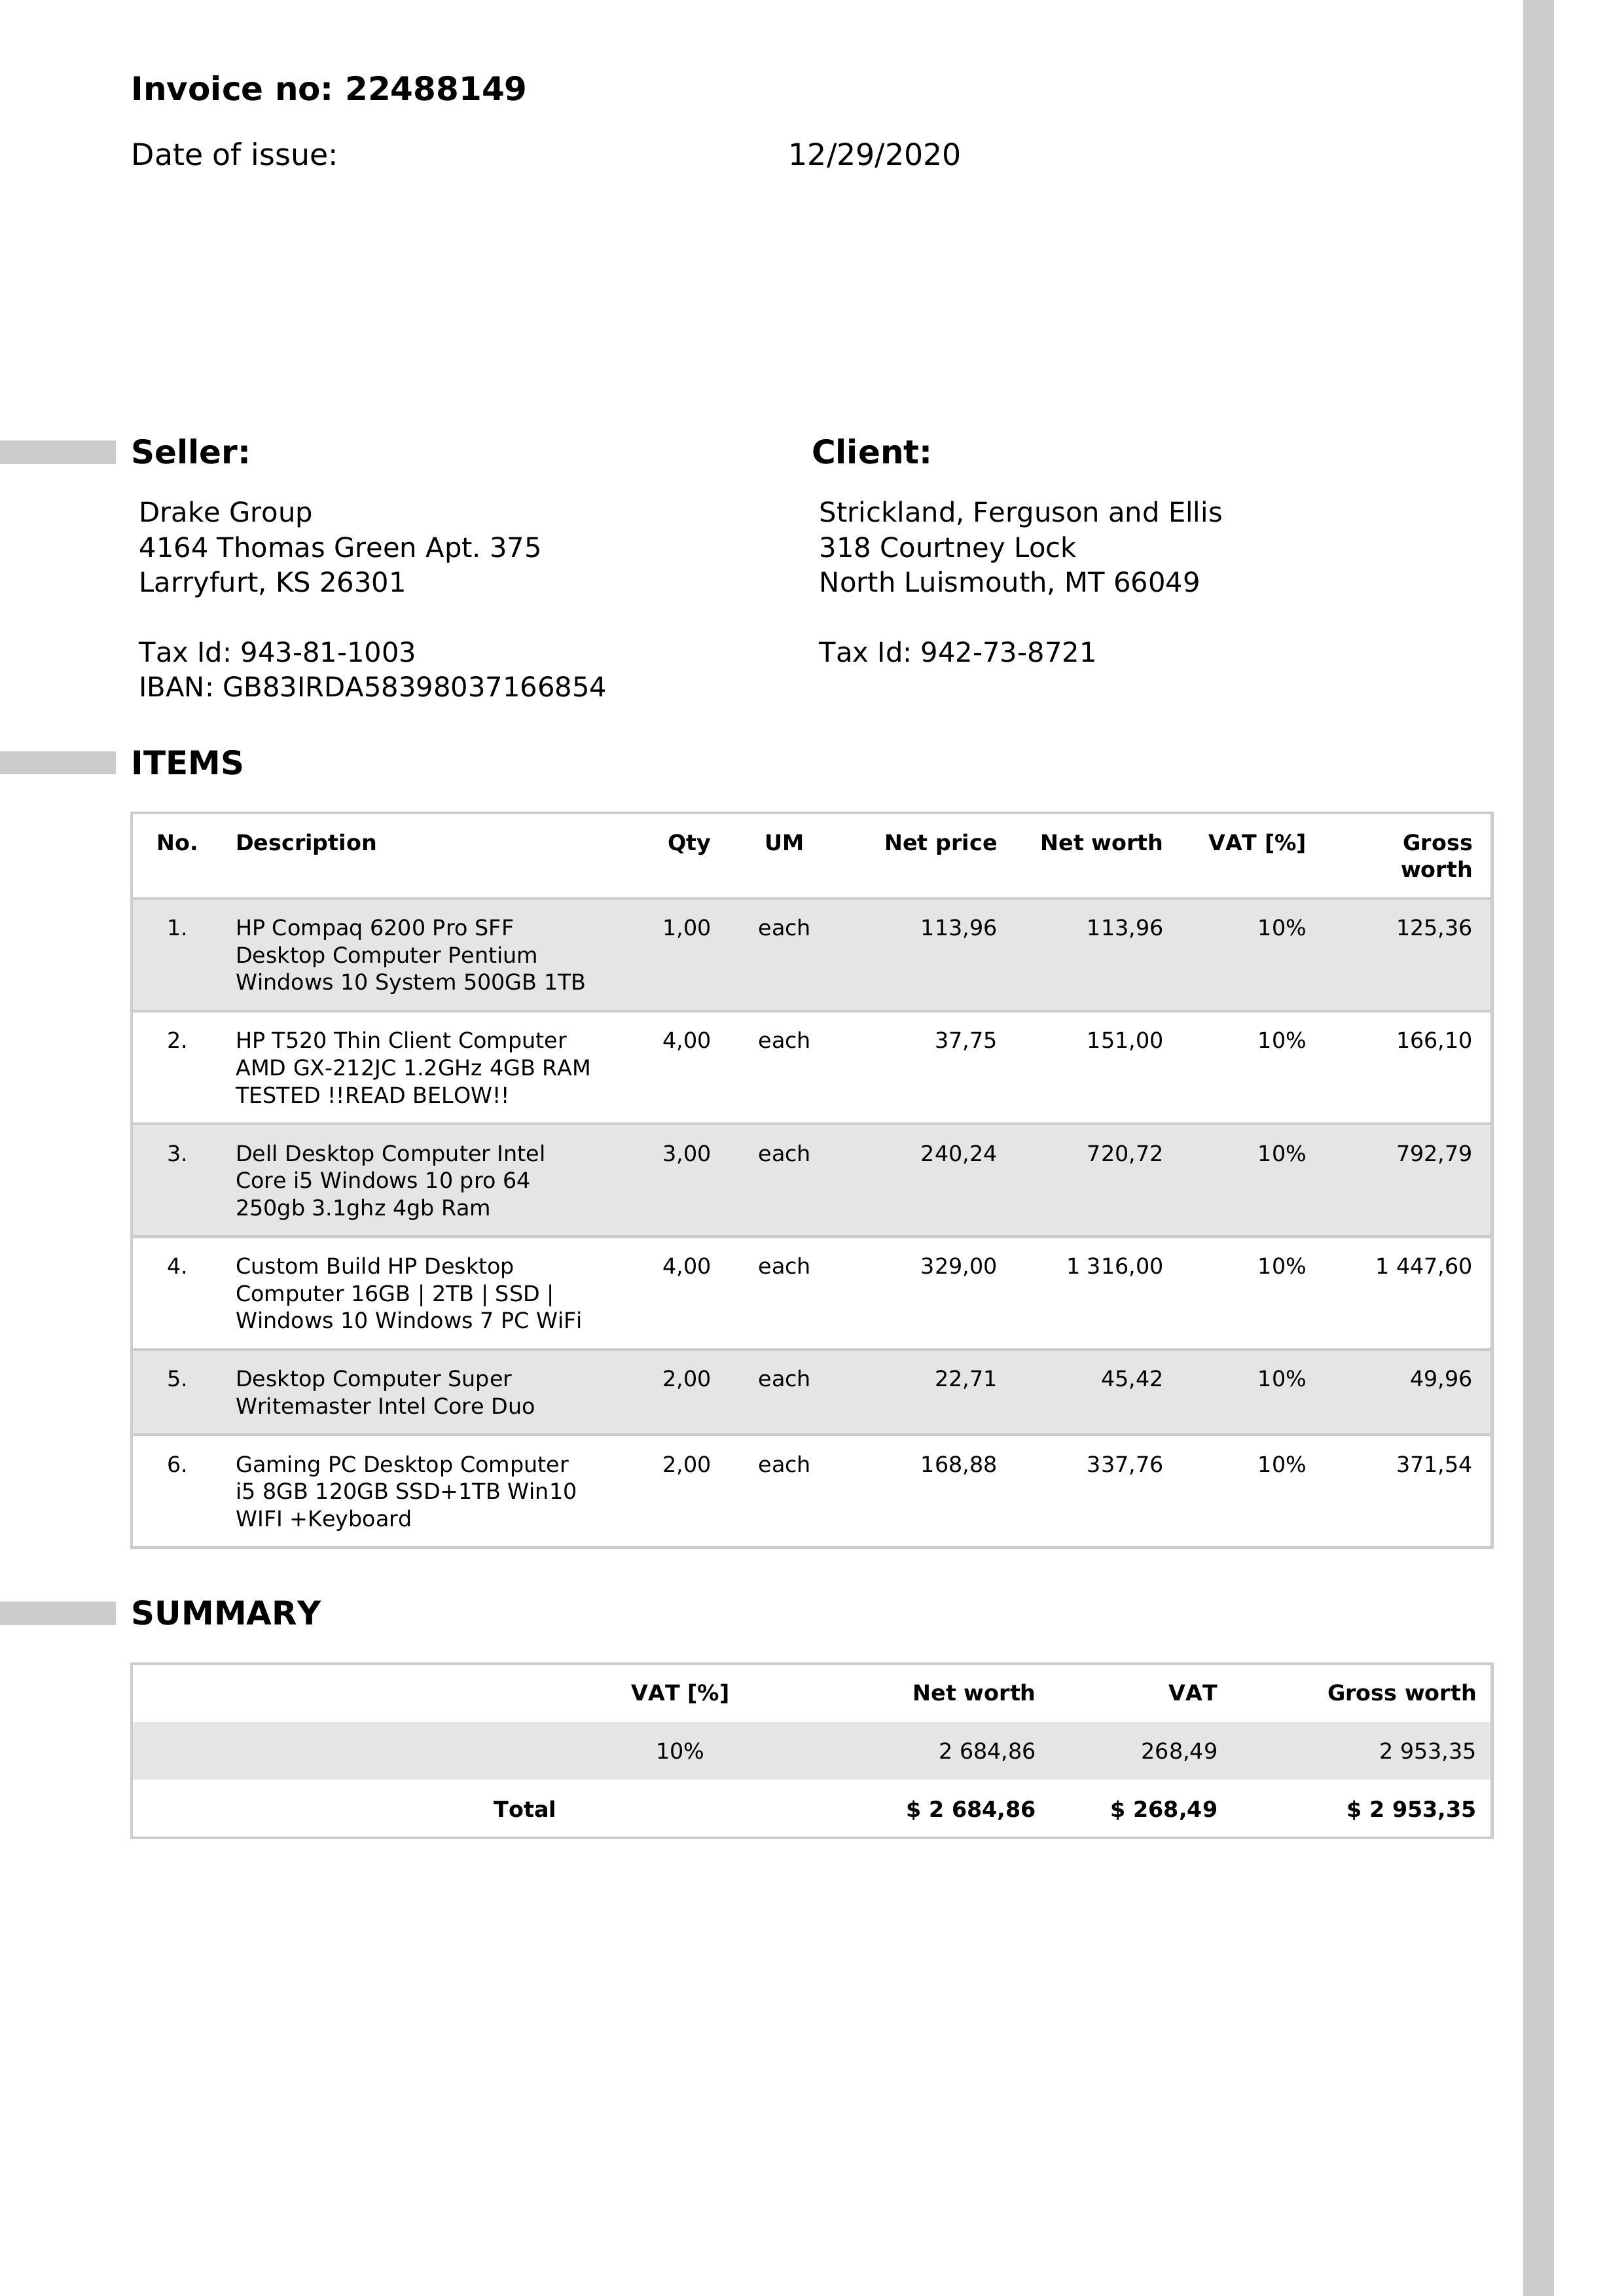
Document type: Invoice